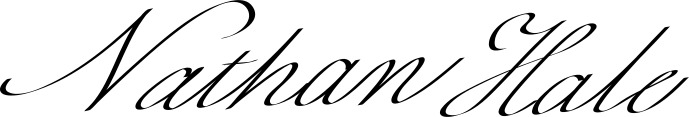
Signature of: nathan hale